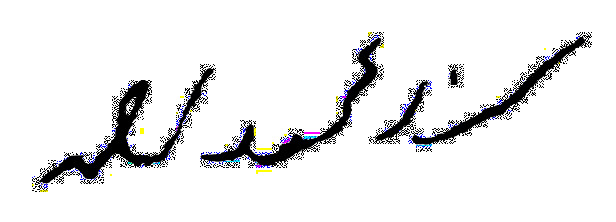
Signature of: mirza basheer ud din mahmood ahmad